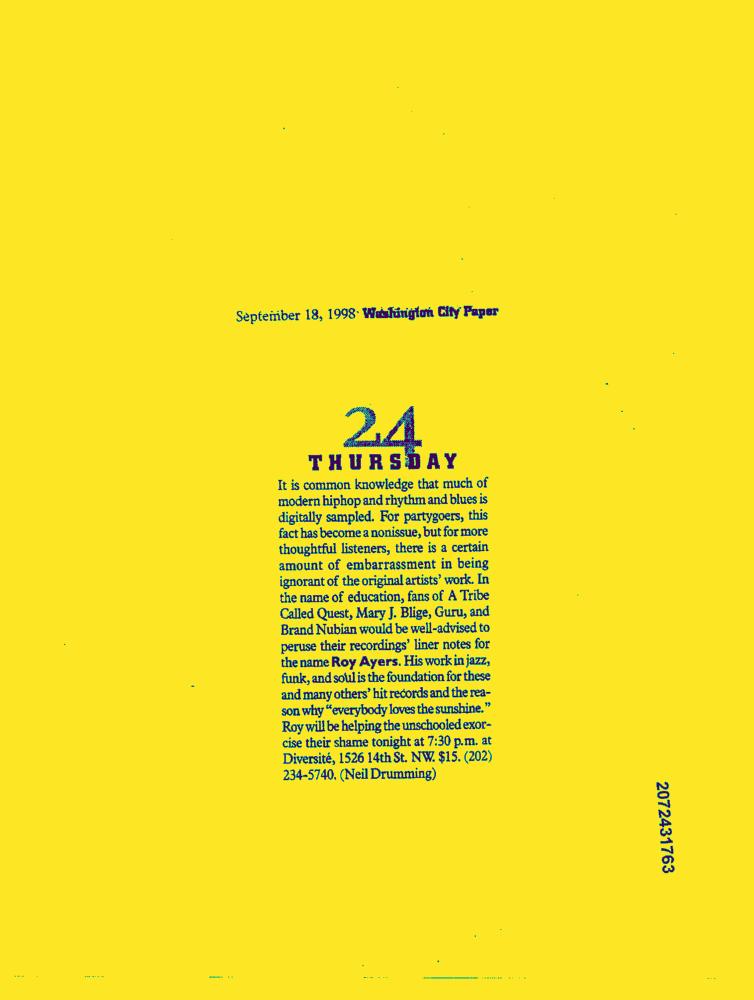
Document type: News-Article